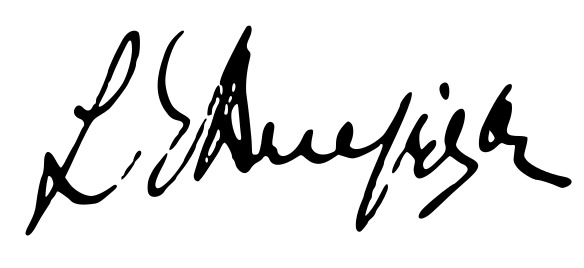
Signature of: sofoklis venizelos